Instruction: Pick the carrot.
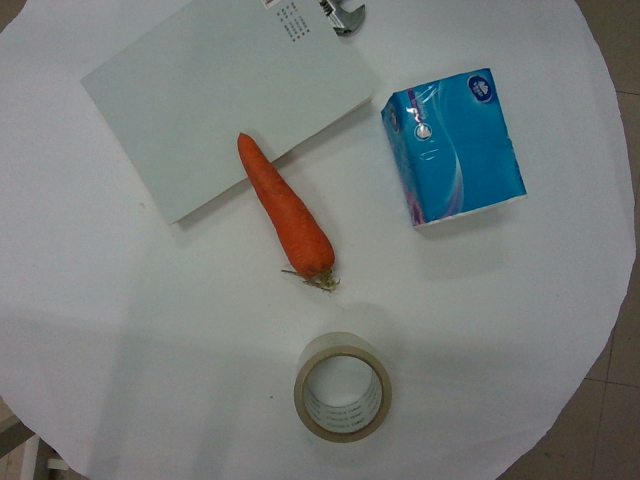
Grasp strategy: vertical